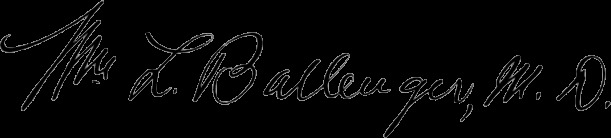
Signature of: william lincoln ballenger